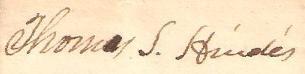
Signature of: thomas s hinde